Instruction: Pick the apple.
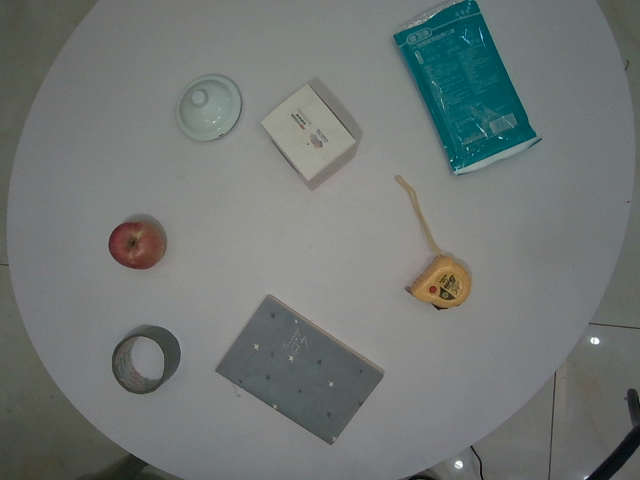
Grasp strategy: vertical